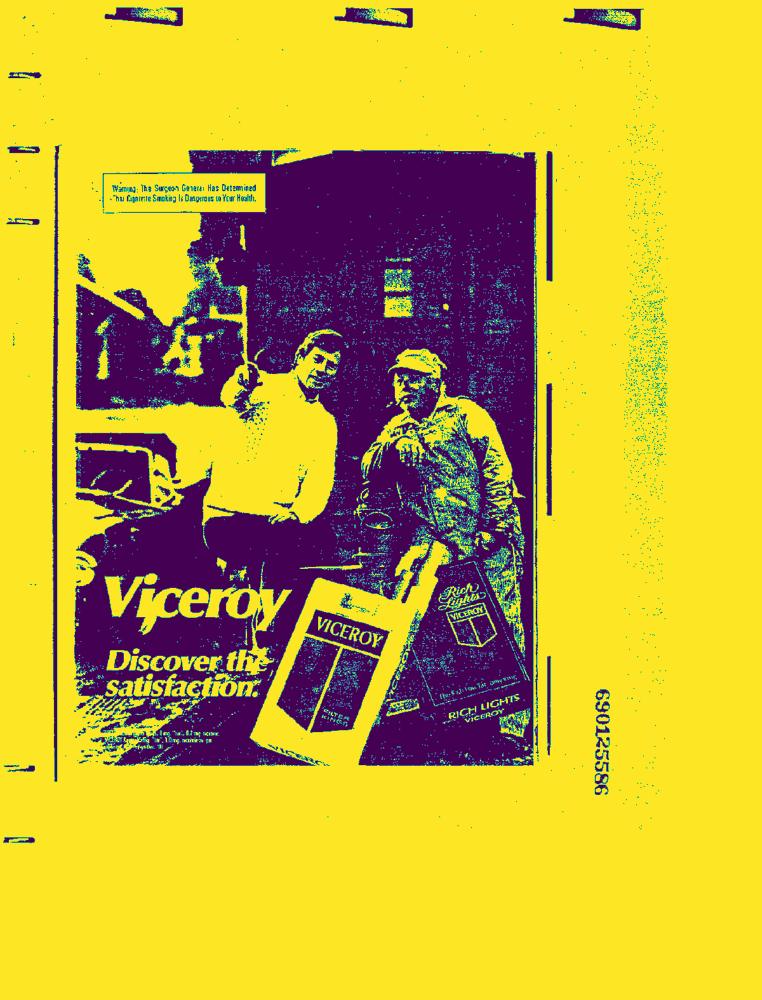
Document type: AD